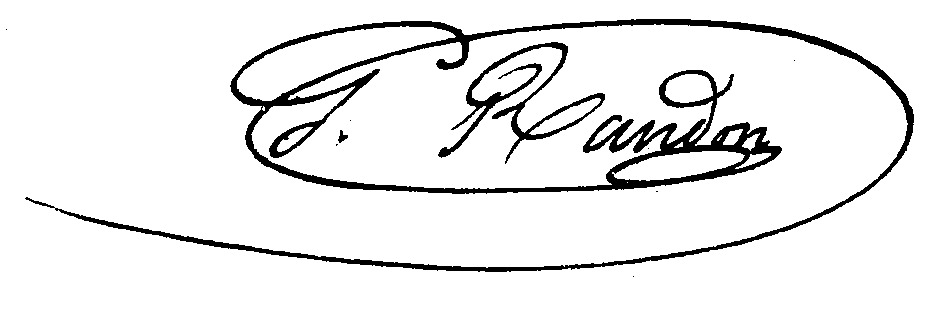
Signature of: gilbert randon